Question: What is the property identification or parcel number listed?
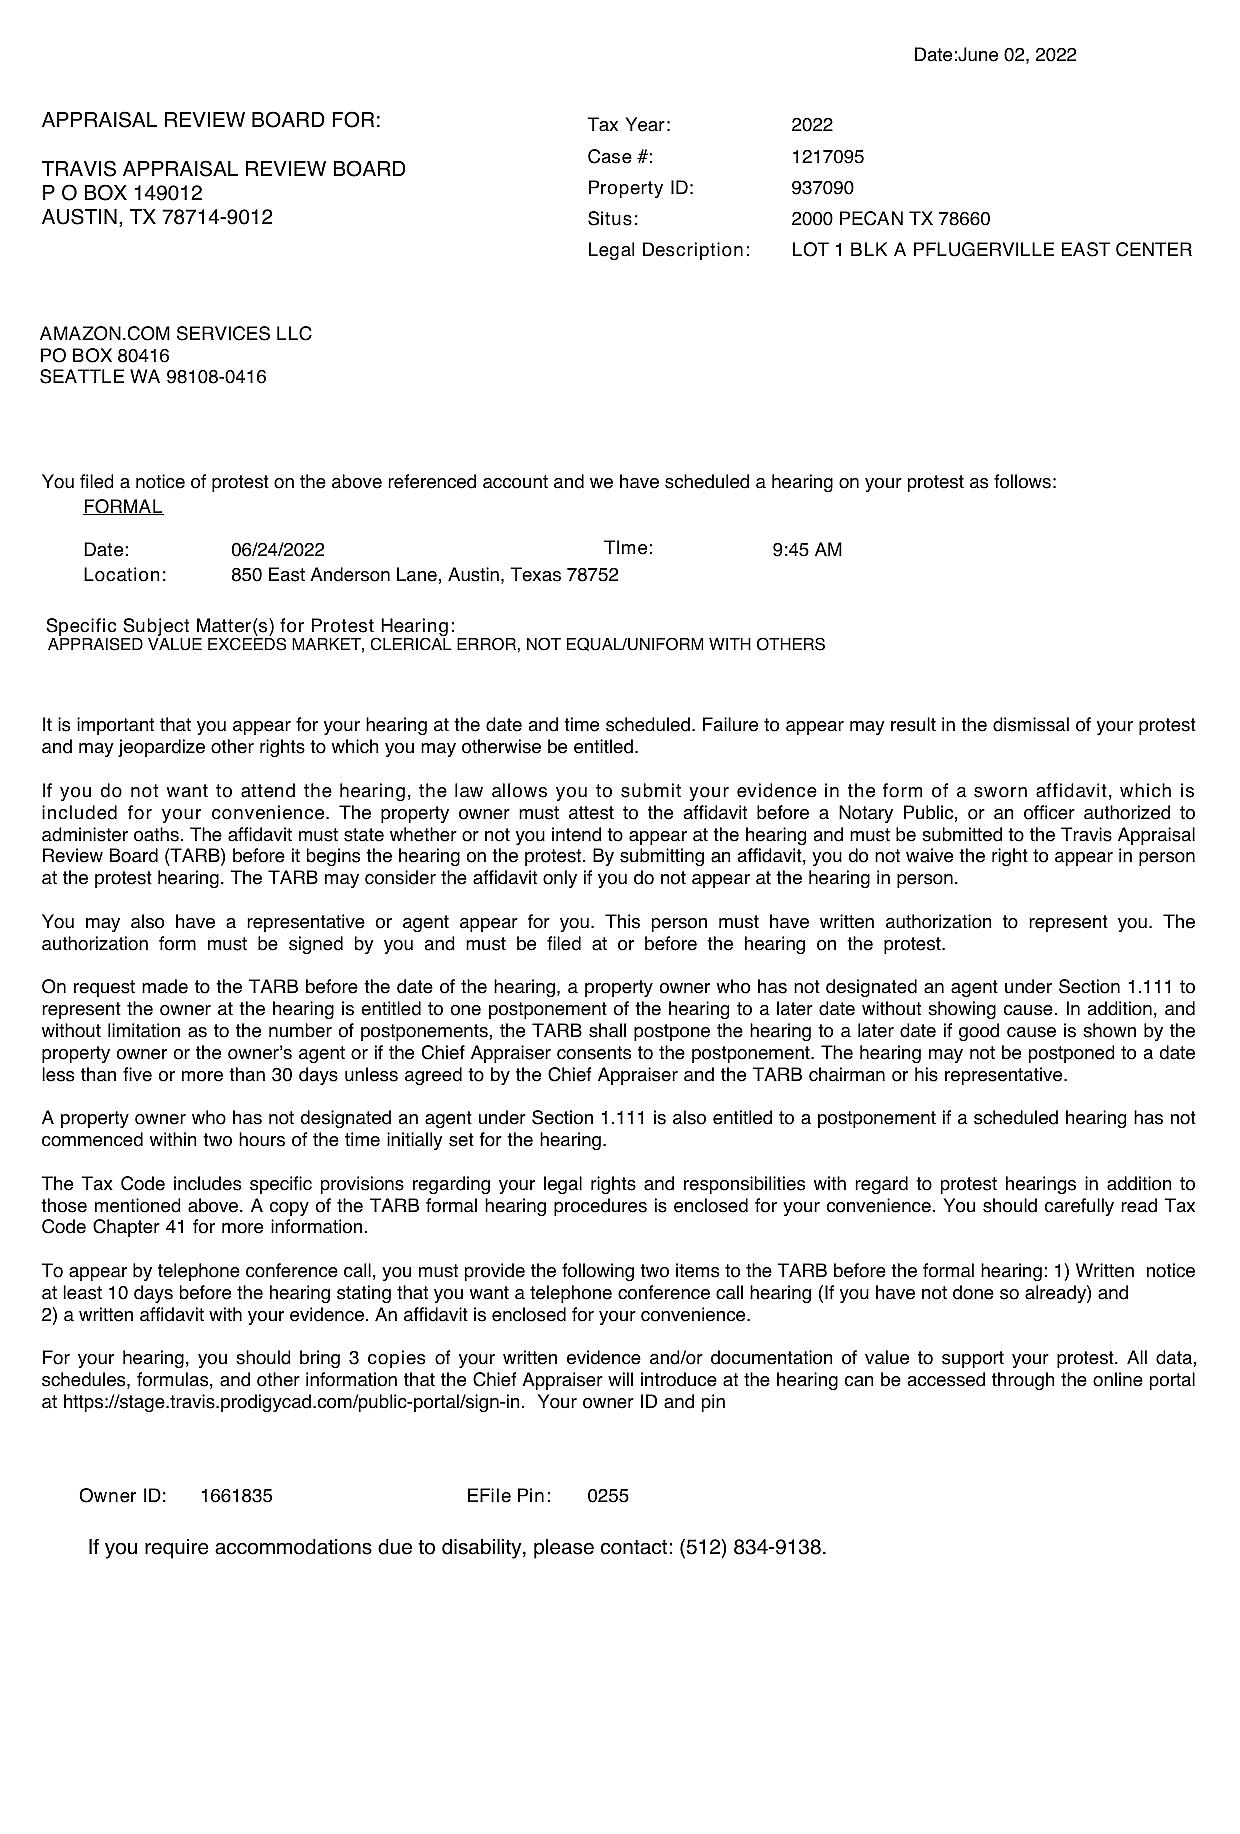
Answer: "937090"